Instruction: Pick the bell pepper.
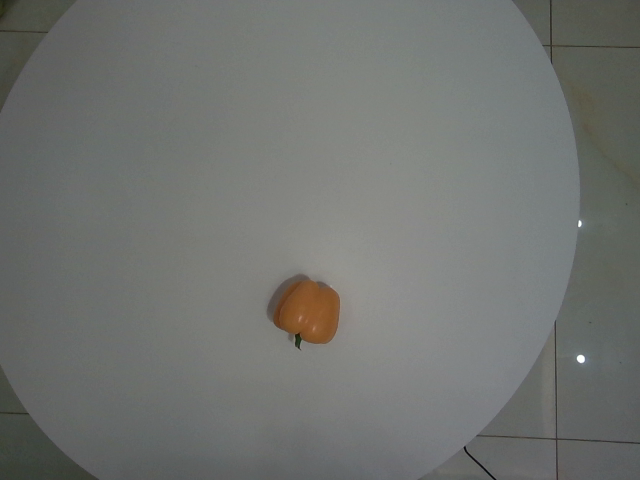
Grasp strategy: vertical